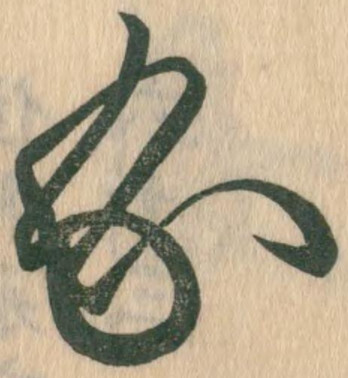
Signature of: shōkō